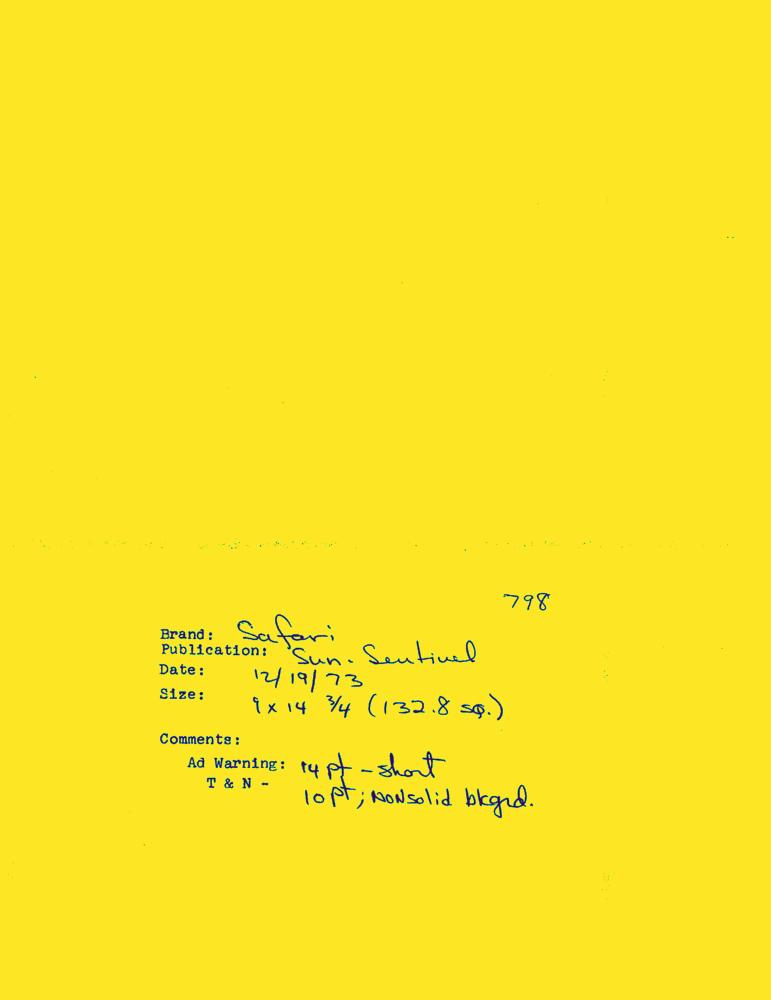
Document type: AD